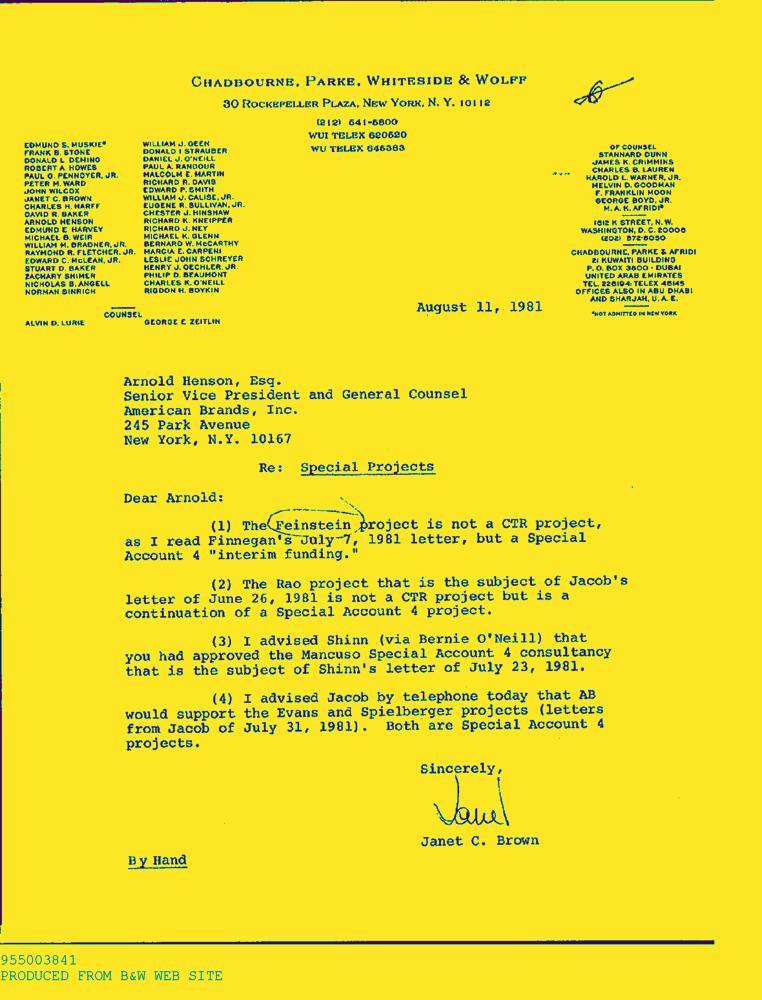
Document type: Letter-Doc